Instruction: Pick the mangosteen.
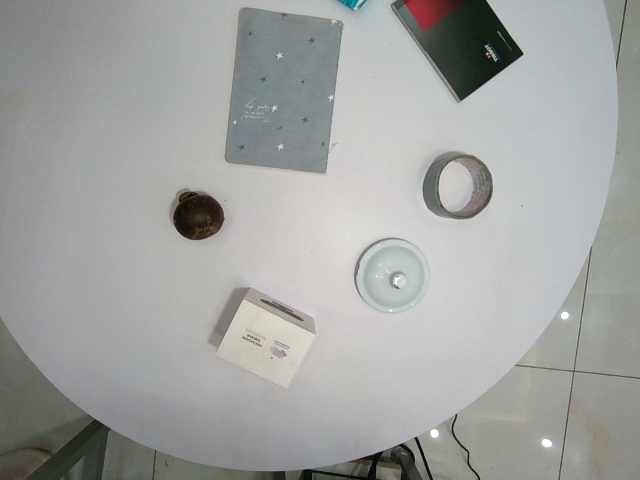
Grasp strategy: vertical